Question: Describe the condition in detail:
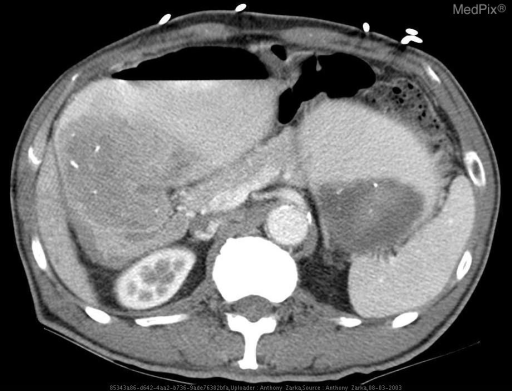
Answer: The disease is discussed as: The second leading cause of gastric outlet obstruction (30 to 35% of cases) is malignant tumor.  Most of these cases are due to advanced gastric carcinoma and less commonly related to metastatic cancer or invasion of adjacent malignancies such as bile duct cancer or gallbladder cancer.  Malignant obstruction causes luminal narrowing due to an annular constricting lesion or diffuse mural infiltration by tumor.  Approximately one-third of patient with malignancy have no pain, and most others have a history of pain of less than 1 year’s duration.

The most common cause of gastric outlet obstruction in adults is peptic ulcer disease (60% to 65% of cases).  The obstructing lesion is usually in the duodenum, occasionally in the pyloric channel or prepyloric gastric antrum, and rarely in the body of the stomach.  Obstruction is from severe luminal narrowing resulting from spasm, acute inflammation and edema, muscular hypertrophy, or contraction of scar tissue.  Distortion and scarring of the duodenal bulb make peptic ulcer disease the most likely cause of obstruction, while a radiographically normal bulb increases the likelihood of underlying malignant disease.  These patients often have a long history of ulcer pain.

Inflammatory disorders which cause gastric outlet obstruction include Crohn’s disease, sarcoidosis, syphyllis, tuberculosis, amyloidosis, corrosive stricture, pancreatitis, and cholecystitis. Congenital disorders such as antral mucosal diaphragm (antral web), gastric duplication and rarely annular pancreas can cause outlet obstruction.  Other causes of outlet obstruction include gastric volvulus, bezoars, hypertrophic pyloric stenosis, and prolapsed antral mucosa.